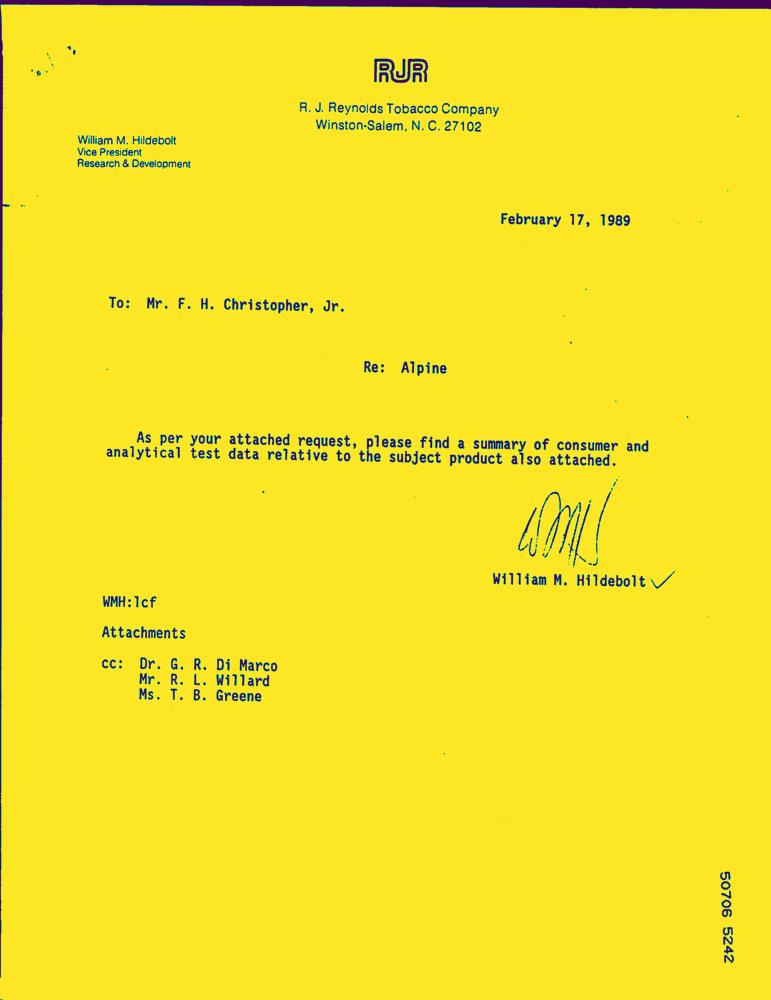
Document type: Letter-Doc